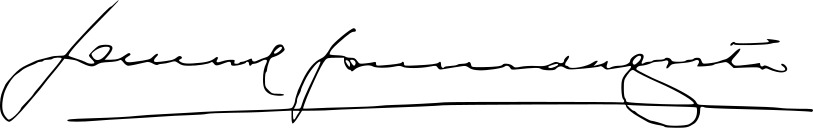
Signature of: manuel gomes da costa